Question: What is the potential diagnosis?
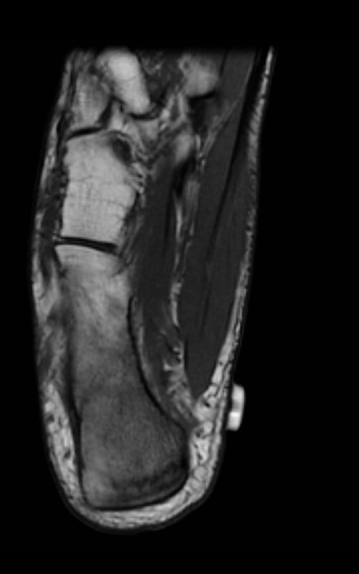
Answer: The possible diagnosis includes -Ankle Sprain
-Stress Fracture
-Arthritis
-Tenosynovitis.